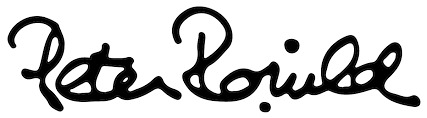
Signature of: peter ronild